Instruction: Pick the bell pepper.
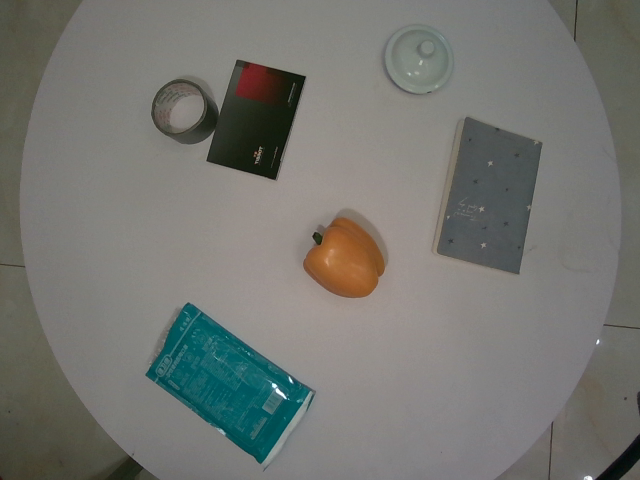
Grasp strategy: vertical